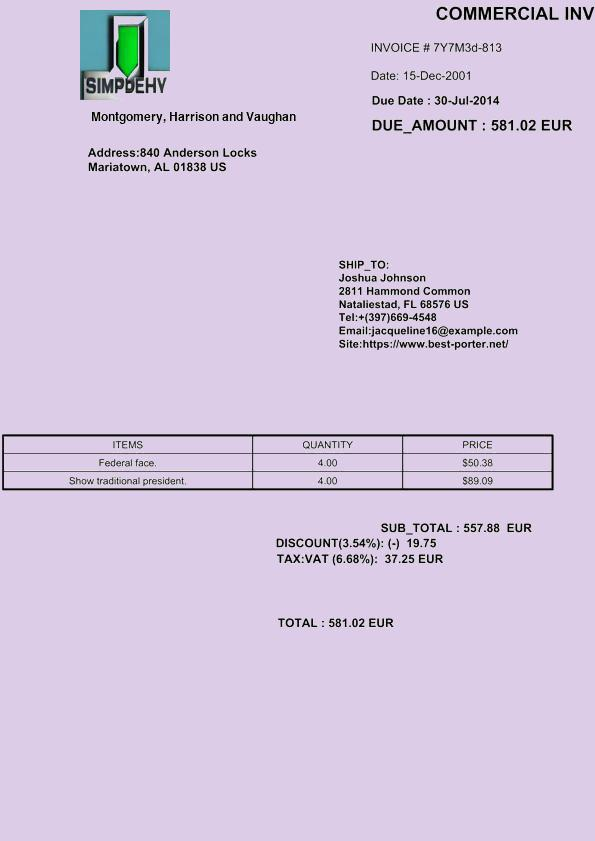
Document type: Invoice